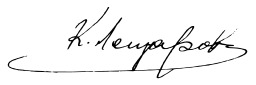
Signature of: kosta leshtarov